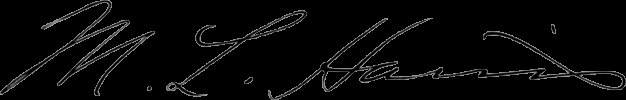
Signature of: malcolm l harris